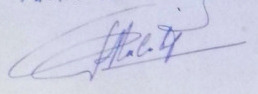
Signature of: malatios khouri